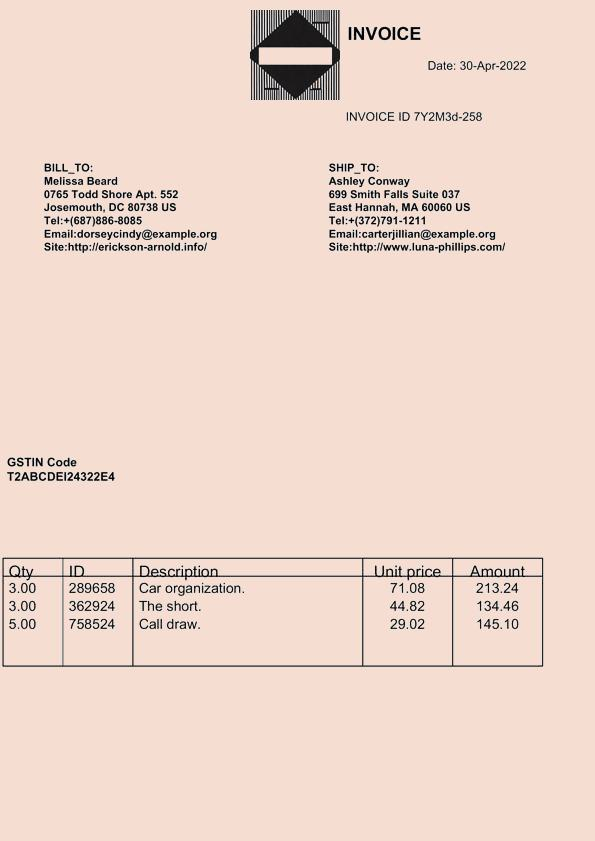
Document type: Invoice